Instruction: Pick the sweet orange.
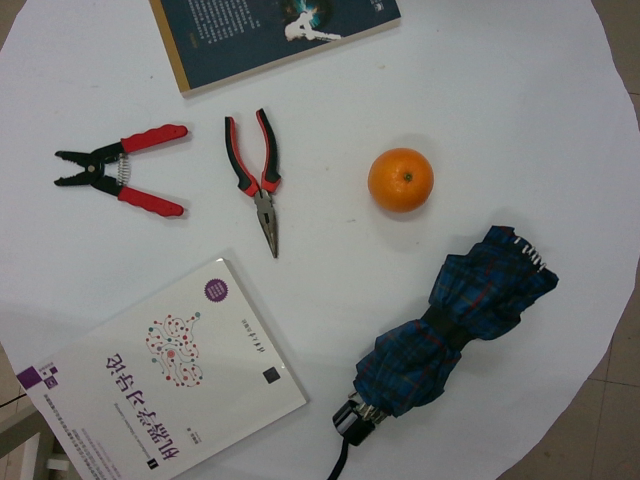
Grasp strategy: vertical